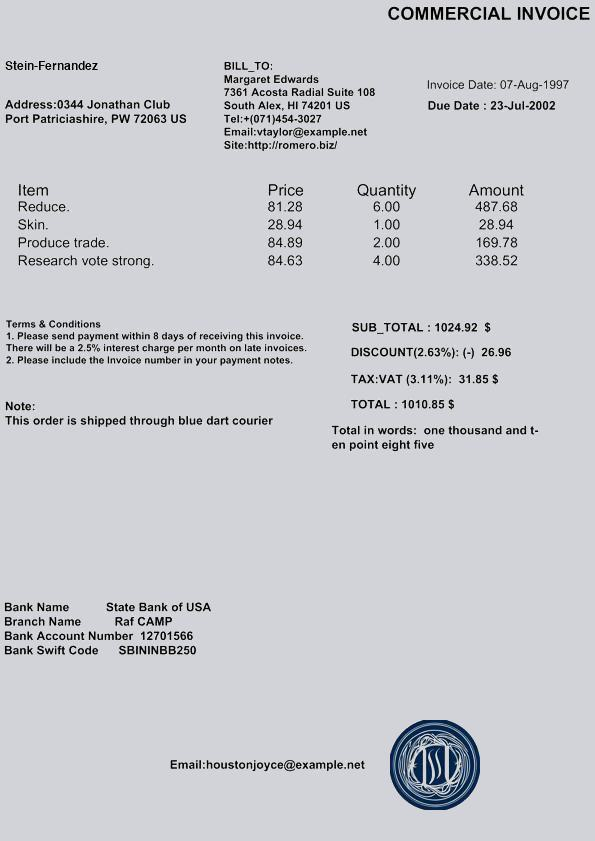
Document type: Invoice